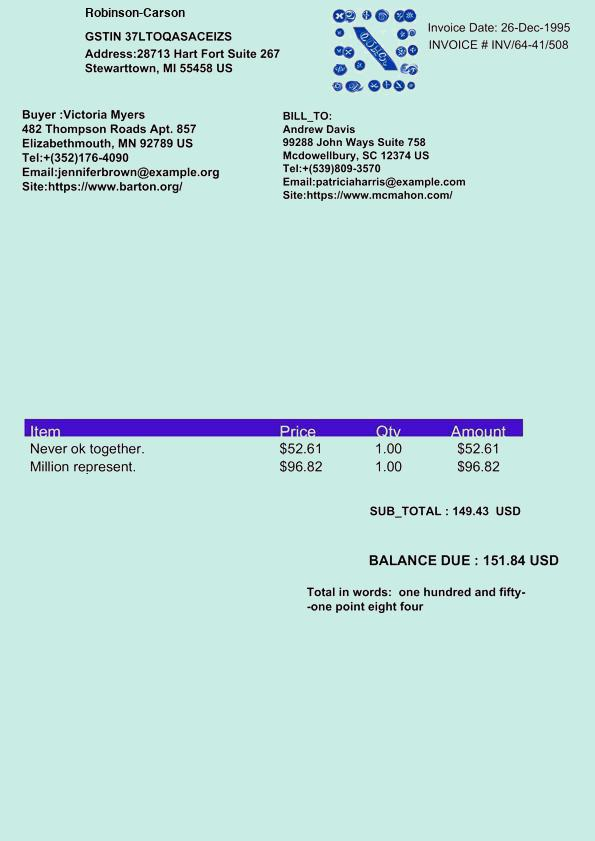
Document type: Invoice